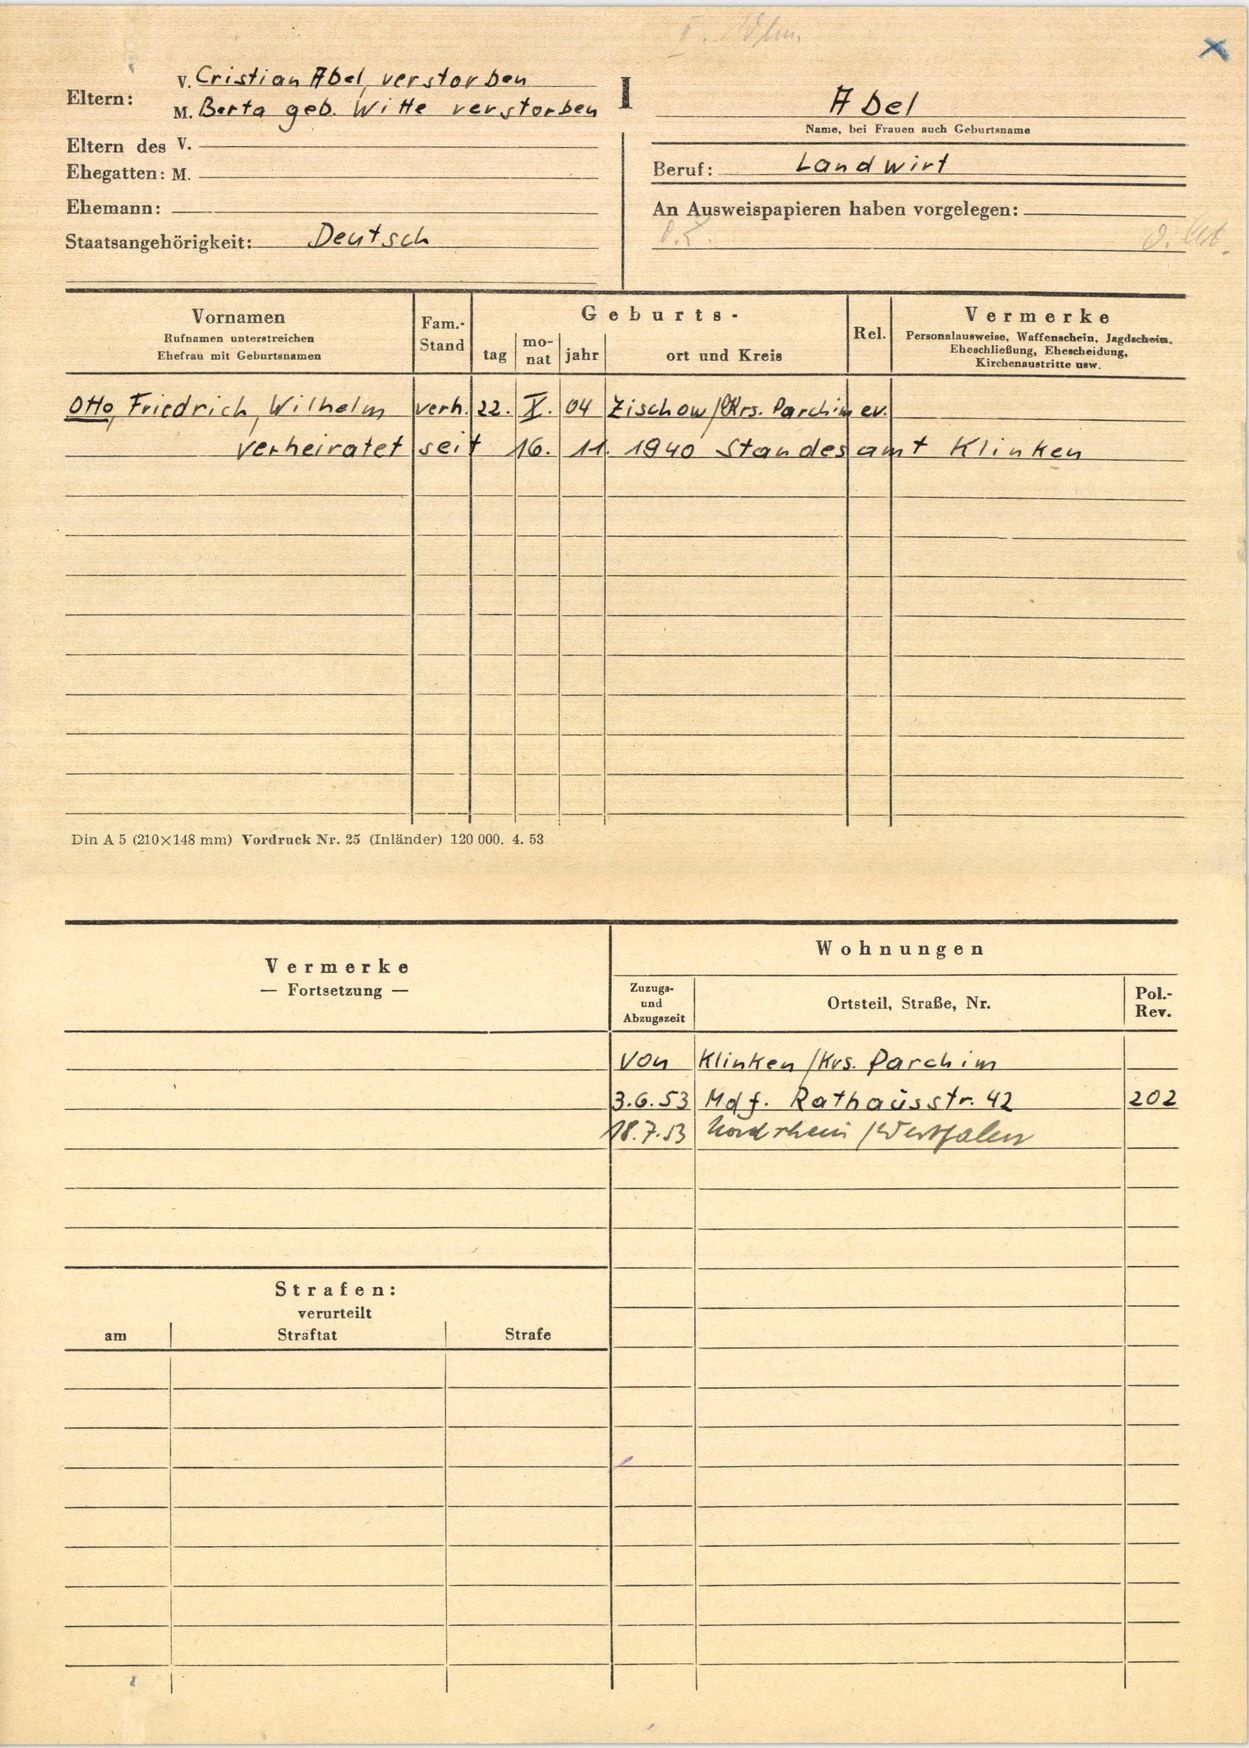
Abel